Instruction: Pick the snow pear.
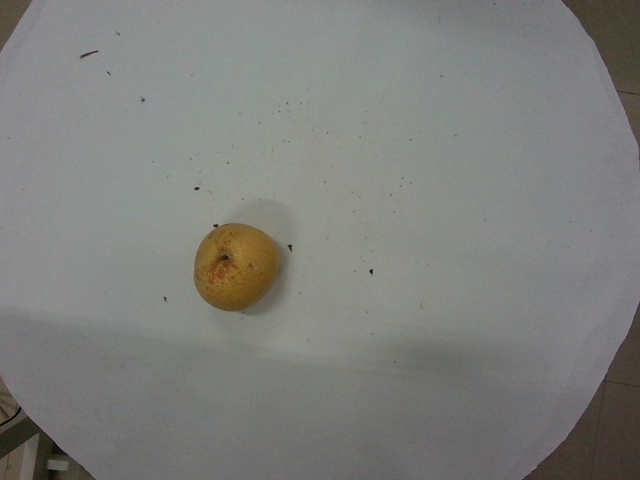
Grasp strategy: vertical